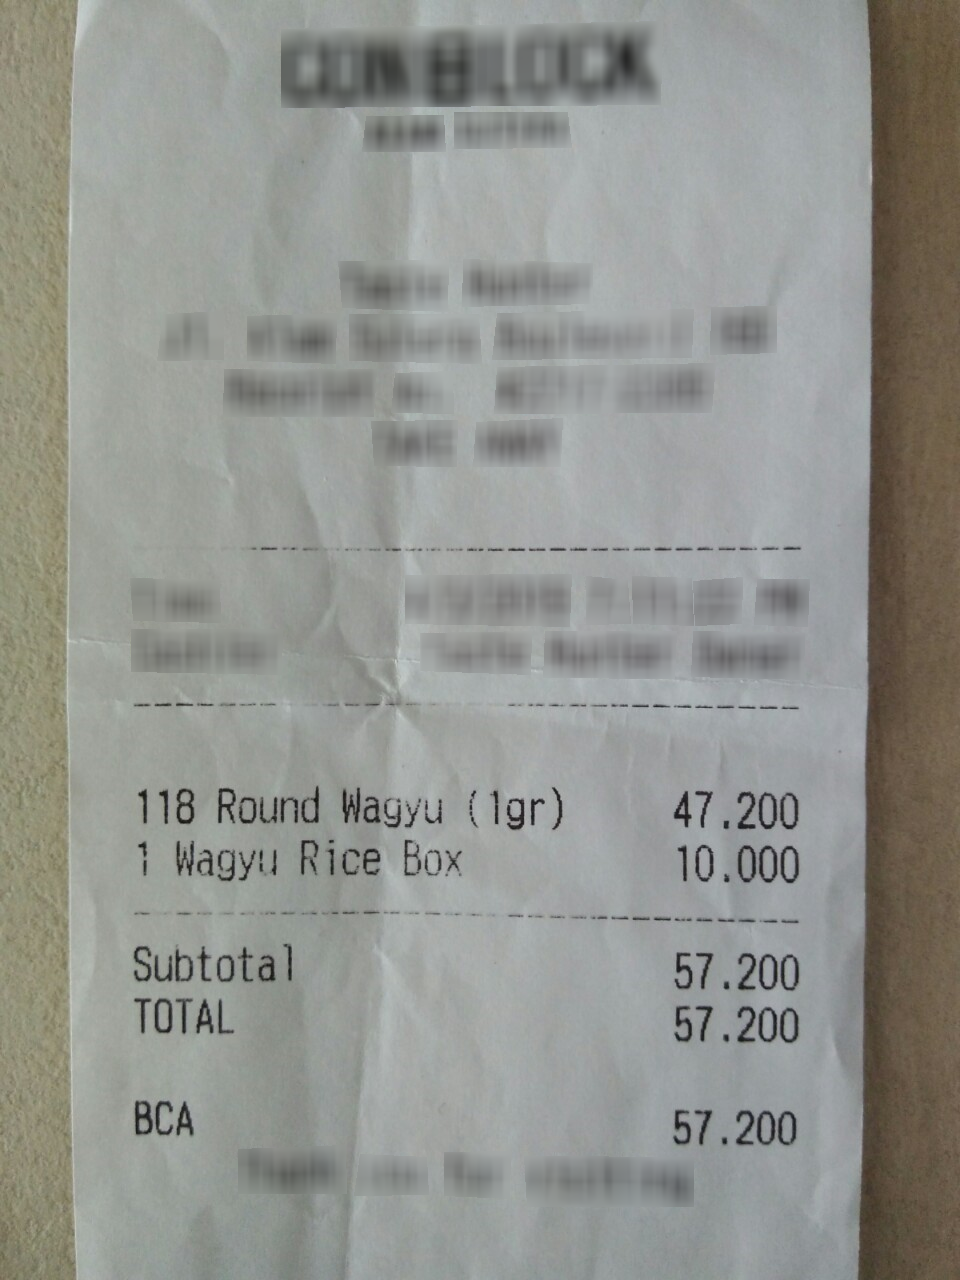
Receipt information:
subtotal: 57.200
total: 57.200
line_items: item_name: 118 Round Wagyu (1gr)
item_value: 47.200
item_quantity: 1
item_name: Wagyu Rice Box
item_value: 10.000
item_quantity: 1